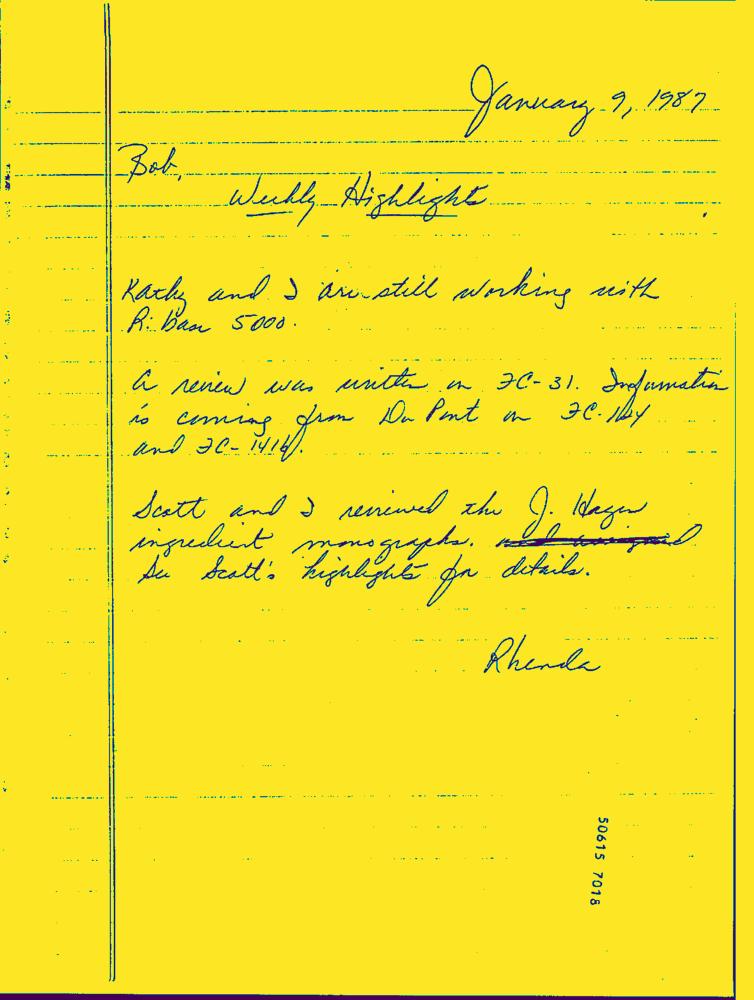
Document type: Hand-Written